Patient: Male, age 67
A 67-year-old man was referred to our department after his local doctor detected a 15-mm nodular shadow in the upper lobe of his right lung. The nodule had remained unchanged for 10 months (Fig. 1A and B). The patient's temperature was 36.5  C, his heart rate was 78 beats per minute, and percutaneous arterial oxygen saturation was 98% in room air. Symptoms such as cough, sputum, shortness of breath, and weight loss were not observed. His medical history included hypertension, chronic obstructive pulmonary disease, dyslipidemia, and internal carotid artery stenosis, and he had a history of smoking 20 cigarettes a day for 43 years. His family history was unremarkable. He had no history of pet ownership, overseas travel, or excessive exposure to dust. Laboratory results on admission included a white cell count of 6610/mm3 (reference range 3300-8600/mm3) with white blood cell differentiation ratios of 72.5% neutrophils (reference range 35%-73.0%), 18.3% lymphocytes (reference range 20.0%-52%), 4.2% eosinophils (reference range 0.0%-11.0%), 0.4% basophils (reference range 0.0%-2.0%), 4.6% monocytes (reference range 0.0%-13.0%), and hemoglobin 14.3 g/dL (reference range 13.5-17.0 g/dL), platelet count 192,000/mm3 (reference range 150,000-350,000/mm3), C-reactive protein 0.03 mg/dL (reference range 0.0-0.3 mg/dL), carcinoembryonic antigen 4.26 ng/mL (reference range 0.0-5.00 ng/mL), and cytokeratin-19 fragments 3.3 ng/mL (reference range 0.0-2.8 ng/mL). An interferon-gamma (IFNgamma)-releasing assay (IGRA) (QuantiFERON-TB GoldR) was positive at 0.49 IU/mL. Tests for cryptococcus antigen and HIV antibodies were negative. Chest computed tomography (CT) revealed a 15-mm nodular shadow with slightly irregular margins in the upper lobe of the right lung (Fig. 1). Only normal bacterial flora were detected via sputum culture, and Mycobacterium smear, tuberculosis (Tb)-polymerase chain reaction (PCR), and MAC-PCR were negative, as was acid-fast bacilli culture. Ultrasound-guided bronchoscopy confirmed the locations of the lesions, then transbronchial biopsy, bronchial brushing, and bronchial lavage were performed. Histological investigations did not reveal any indications of malignancy or granuloma, and the cytological results of bronchial washing and brushing were negative for malignancy. Bronchial lavage culture only yielded normal bacterial flora, and a Mycobacterium smear was negative in the culture test as were Tb-PCR, MAC-PCR, and acid-fast bacilli culture tests. Based on these results no definitive diagnosis was reached with regard to the nodular shadow in the upper lobe of the right lung, and therefore the patient was instructed to comply with careful monitoring on an outpatient basis.
The patient was monitored as an outpatient for 18 months, during which time no changes in the size or characteristics of the nodular shadow in the right upper lobe of the lung were observed (Fig. 2A). A small 5-mm node appeared as a new lesion in the left lung apex, however, and it gradually increased to 10 mm over the course of 10 months (Fig. 2B). Enlargement of the right axillary lymph node was also observed. No enhancement effect was detected via contrast CT (Fig. 2C). Accumulation was detected in the left lung apex and right axillary lymph node via positron emission tomography-CT (Fig. 2D), but no accumulation was depicted in the right lung nodule. The patient had no fever, cough, or sputum which could suggest disseminated MAC, and the right axillary lymph node was not painful, therefore blood culture tests for acid-fast bacteria were not performed. QuantiFERON-TB GoldR was slightly elevated at 0.93 IU/mL, and anti-MAC antibodies were positive at 1.51 U/mL (reference range 0.0-0.69 U/mL). Angiotensin-converting enzyme level was 1.9 U/L (reference range 8.3-21.4 U/L) and soluble interleukin-2 receptor level was 478 U/mL (reference range 122-496 U/mL). Combined with the fact that no bilateral hilar lymphadenopathy or skin, ocular, or cardiovascular complications were observed, it was surmised that sarcoidosis was unlikely to be the cause of the lung nodule and enlargement of the right axillary lymph nodes.
The new lesion, which was depicted as a small nodular shadow in the left lung apex, was in contact with the proximal subclavian artery, and performing a surgical lung biopsy to achieve a definitive diagnosis would have been difficult. Hence, a biopsy was obtained from the right axillary lymph node under local anesthesia for diagnostic purposes. Large numbers of epithelioid granulomas and multinucleated giant cells were detected in the biopsy tissue (Fig. 3). M. intracellulare was identified via mycobacterium culture of the biopsy needle aspirate fluid from the right axillary lymph node, therefore lymphadenitis caused by M. intracellulare was diagnosed. Multidrug antimicrobial therapy including clarithromycin was considered, but at the patient's request, his condition was monitored on an outpatient basis instead. Interestingly the nodule in the left upper lobe gradually shrunk over the course of one year, as did the right axillary lymph nodes (Fig. 4A and B). The nodule had almost disappeared after 18 months (Fig. 4C). Anti-MAC antibody was not increased after the left lung apex lesion had disappeared compared to the level recorded when right lymphangitis had appeared (1.45 U/mL vs. 1.51 U/mL; range 0.0-0.69 U/mL). No relapse was observed throughout the 18 months following the biopsy. During the subsequent follow-up period the lesion in the right upper lobe did not exhibit any changes in size or other characteristics (Fig. 1).
Keywords: axillary lymphadenitis, mycobacterium avium complex infection, mycobacterium intracellulare
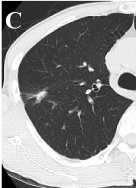
Image caption: Chest computed tomography of the nodule in the upper lobe of the right lung. No change was observed during the course of observation. 4B). E. Eighteen months after the time from Fig. 1C (the same period represented in Fig. 4C).